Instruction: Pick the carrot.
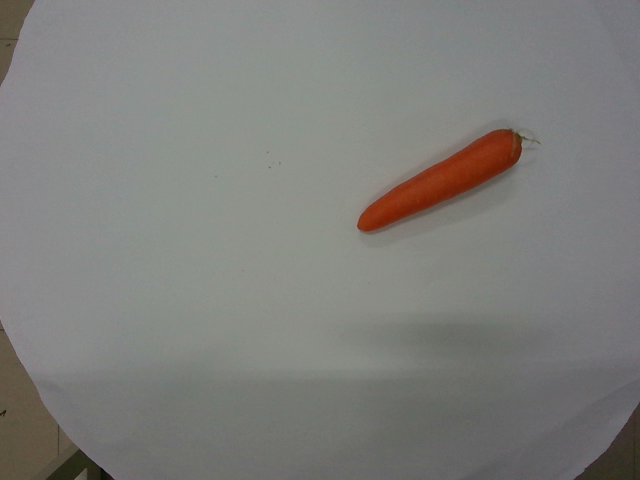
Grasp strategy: vertical